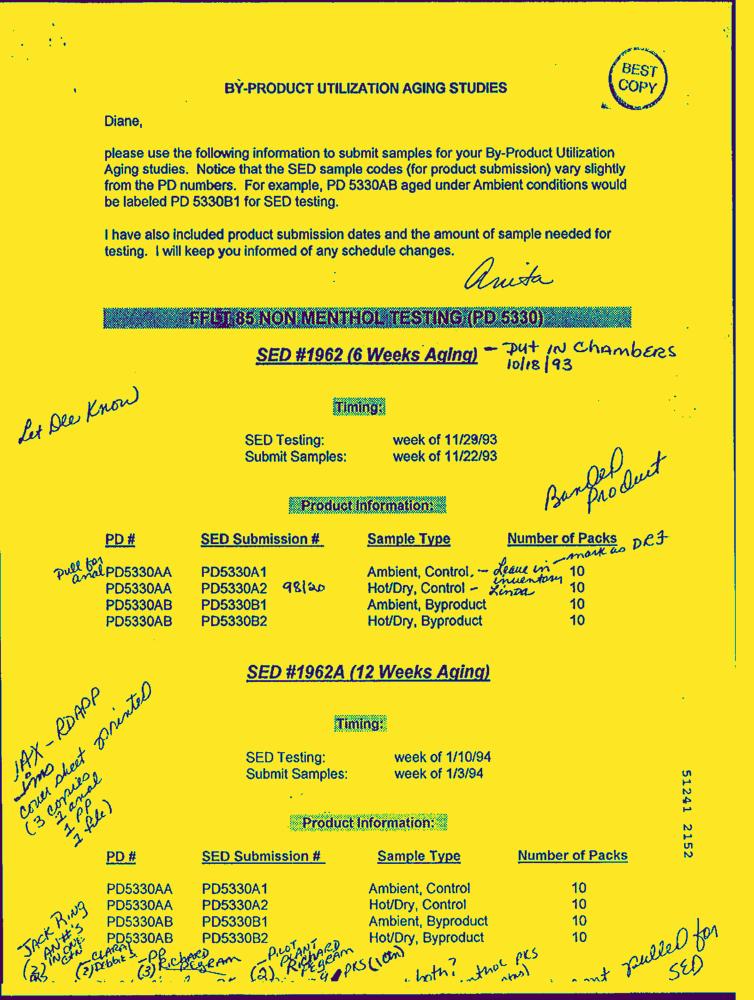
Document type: Letter-Doc